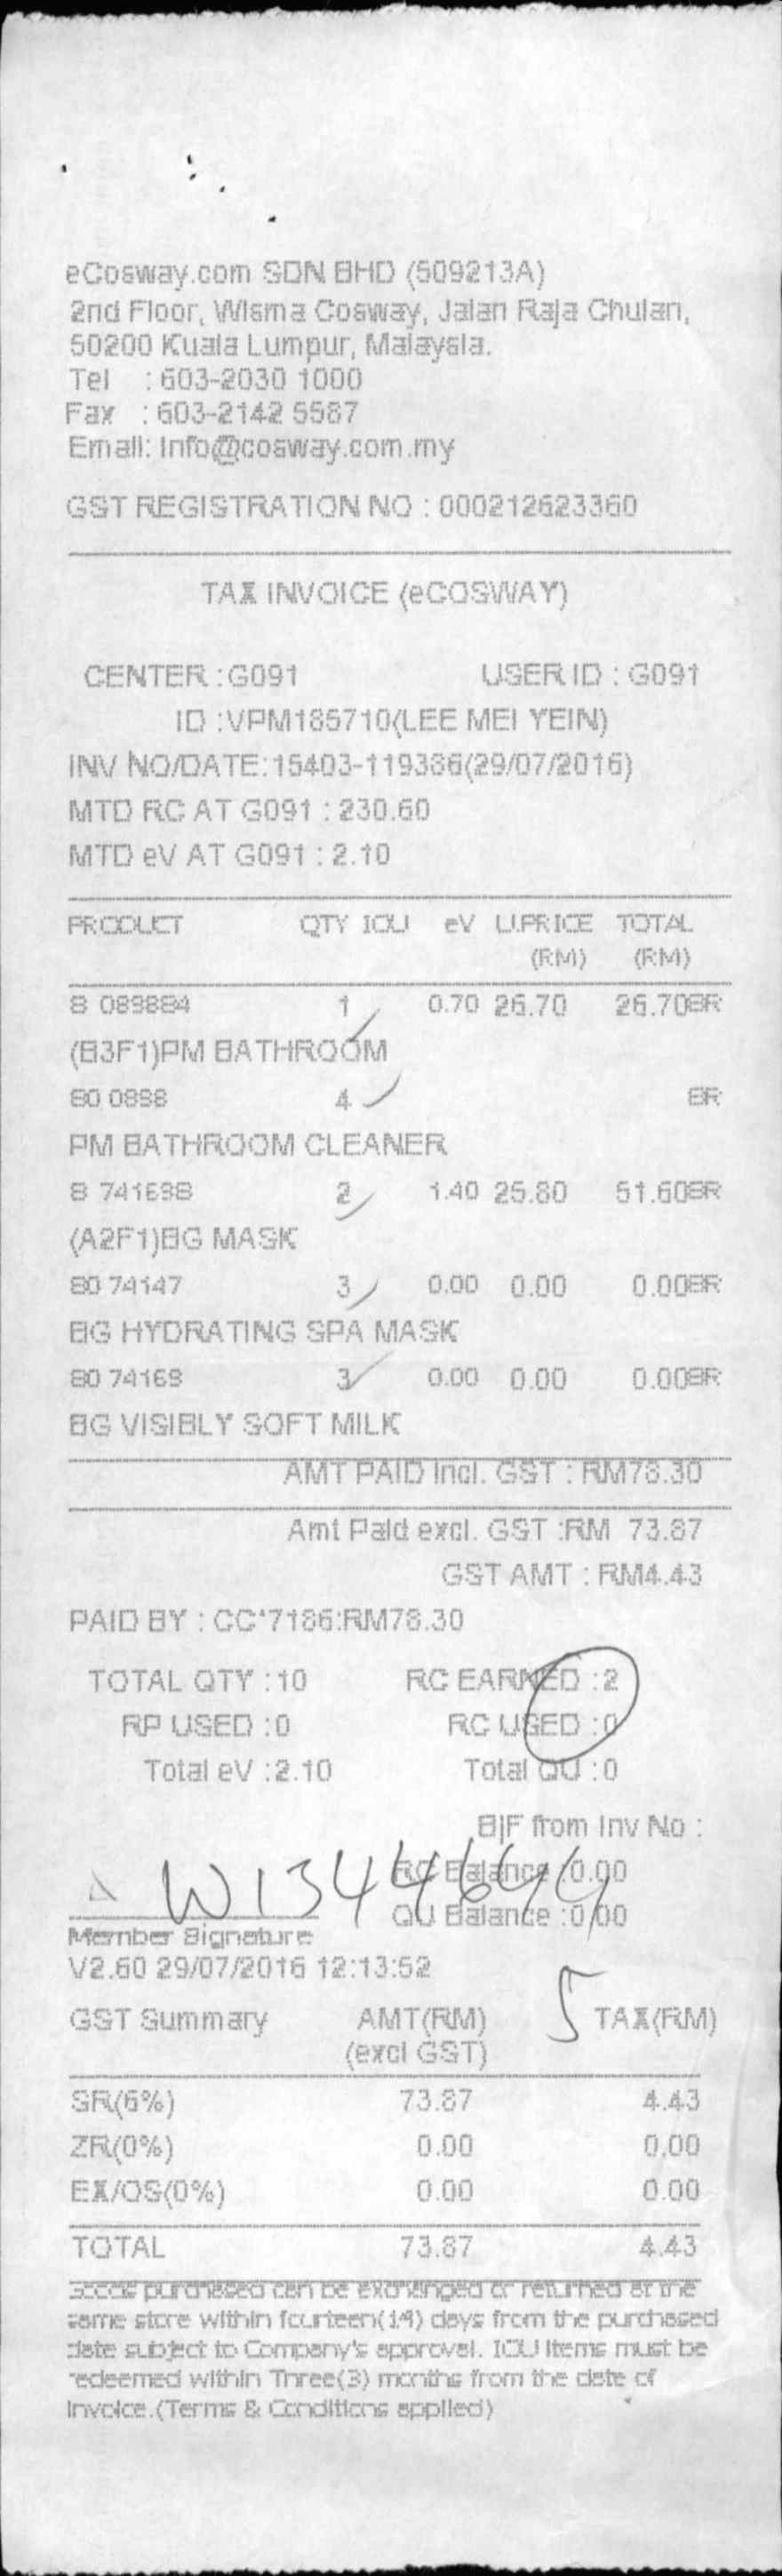
ECOSWAY.COM SDN BHD (509213A)
2ND FLOOR, WISMA COSWAY, JALAN RAJA CHULAN,
50200 KUALA LUMPUR, MALAYSIA.
TEL :603-2030 1000
FAX : 603-2142 5587
EMAIL: INFO@COSWAY.COM.MY
GST REGISTRATION NO : 000212623360
TAX INVOICE (ECOSWAY)
CENTER : G091
USER ID : G091
ID :VPM185710<LEE MEI YEIN>
INV NO/DATE:15403-119386(29/07/2016)
MTD RC AT G091 : 230.60
MTD EV AT G091 : 2.10
PROOUCT
QTY IOU
EV U.PRICE
TOTAL
(RM)
(RM)
8 089884
(B3F1)PM BATHROOM
80 0898
PM BATHROOM CLEANER
8 741698
(A2F1)BG MASK
80 74147
BG HYDRATING SPA MASK
80 74169
BG VISIBLY SOFT MILK
1
4
2
3
3
0.70 26.70
1.40 25.80
0.00 0.00
0.00 0.00
26.70SR
SR
51.60SR
0.00SR
0.00SR
AMT PAID INCL. GST : RM78.30
AMT PALD EXCL. GST :RM 73.87
GST AMT : RM4.43
PAID BY : CC'7186:RM78.30
TOTAL QTY : 10
RP USED :0
TOTAL EV :2.10
RC EARNED :2
RC USED :0
TOTAL QU :0
BIF FROM INV NO :
RC BALANCE :0.00
QU BALANCE :0.00
MEMBER SIGNATURE
V2.60 29/07/2016 12:13:52
GST SUMMARY
AMT(RM)
(EXCL GST)
TAX(RM)
SR(6%)
ZR(0%)
EX/OS(0%)
TOTAL
73.87
0.00
0.00
73.87
4.43
0.00
0.00
4.43
SAME STORE WITHIN FOURTEEN(14) DAYS FROM THE PURCHASED
DATE SUBJECT TO COMPANY'S APPROVAL. IOU ITEMS MUST BE
"EDEEMED WITHIN THREE(3) MONTHS FROM THE DATE OF
INVOICE.(TERMS & CONDITIONS APPLIED)